Question: What is the property identification or parcel number listed?
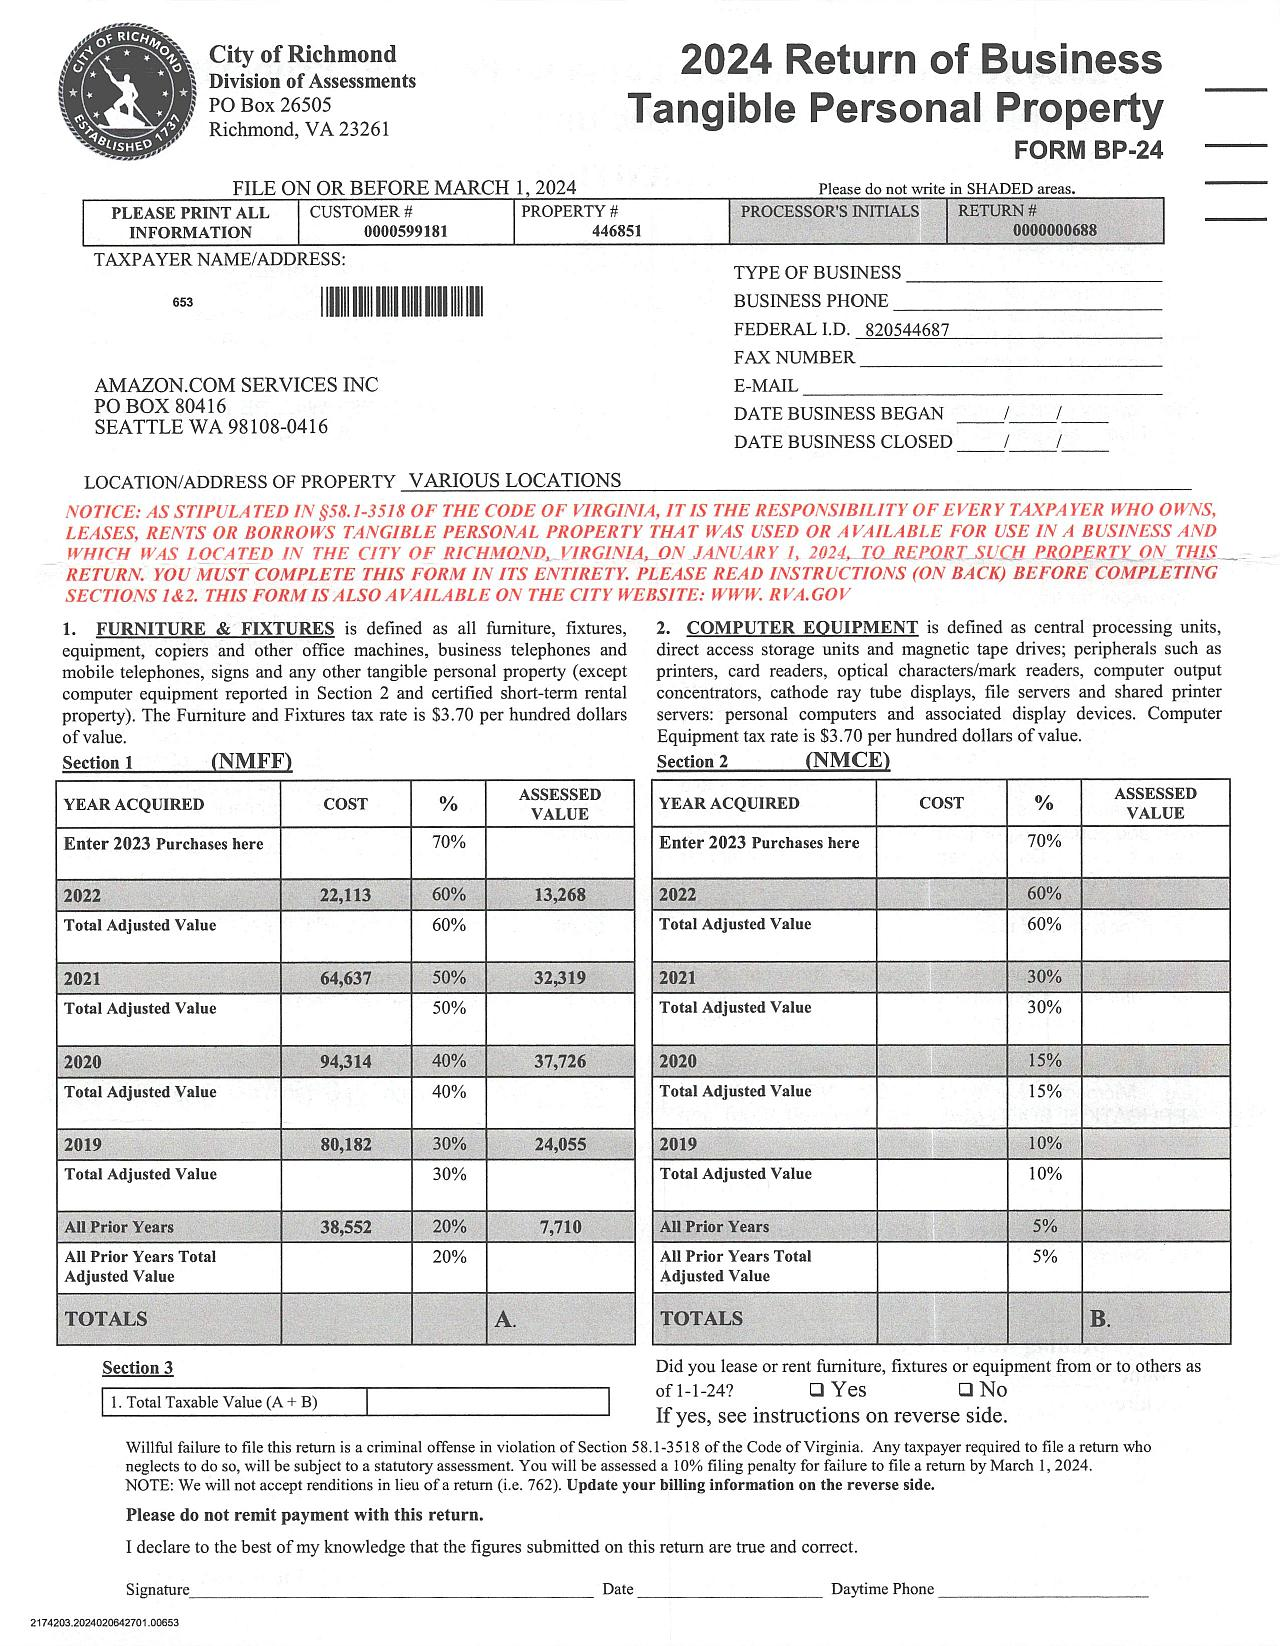
Answer: "446851"